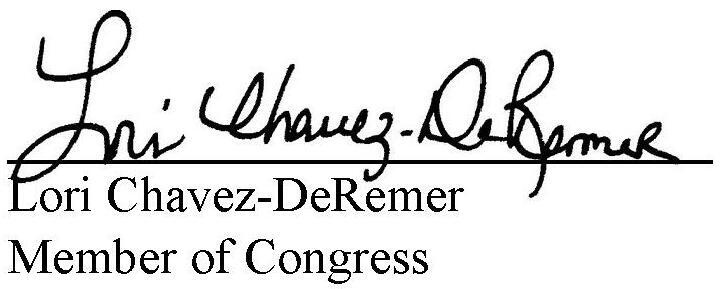
Signature of: lori chavez deremer